Question: What type of tax is indicated in the document, personal property or real estate?
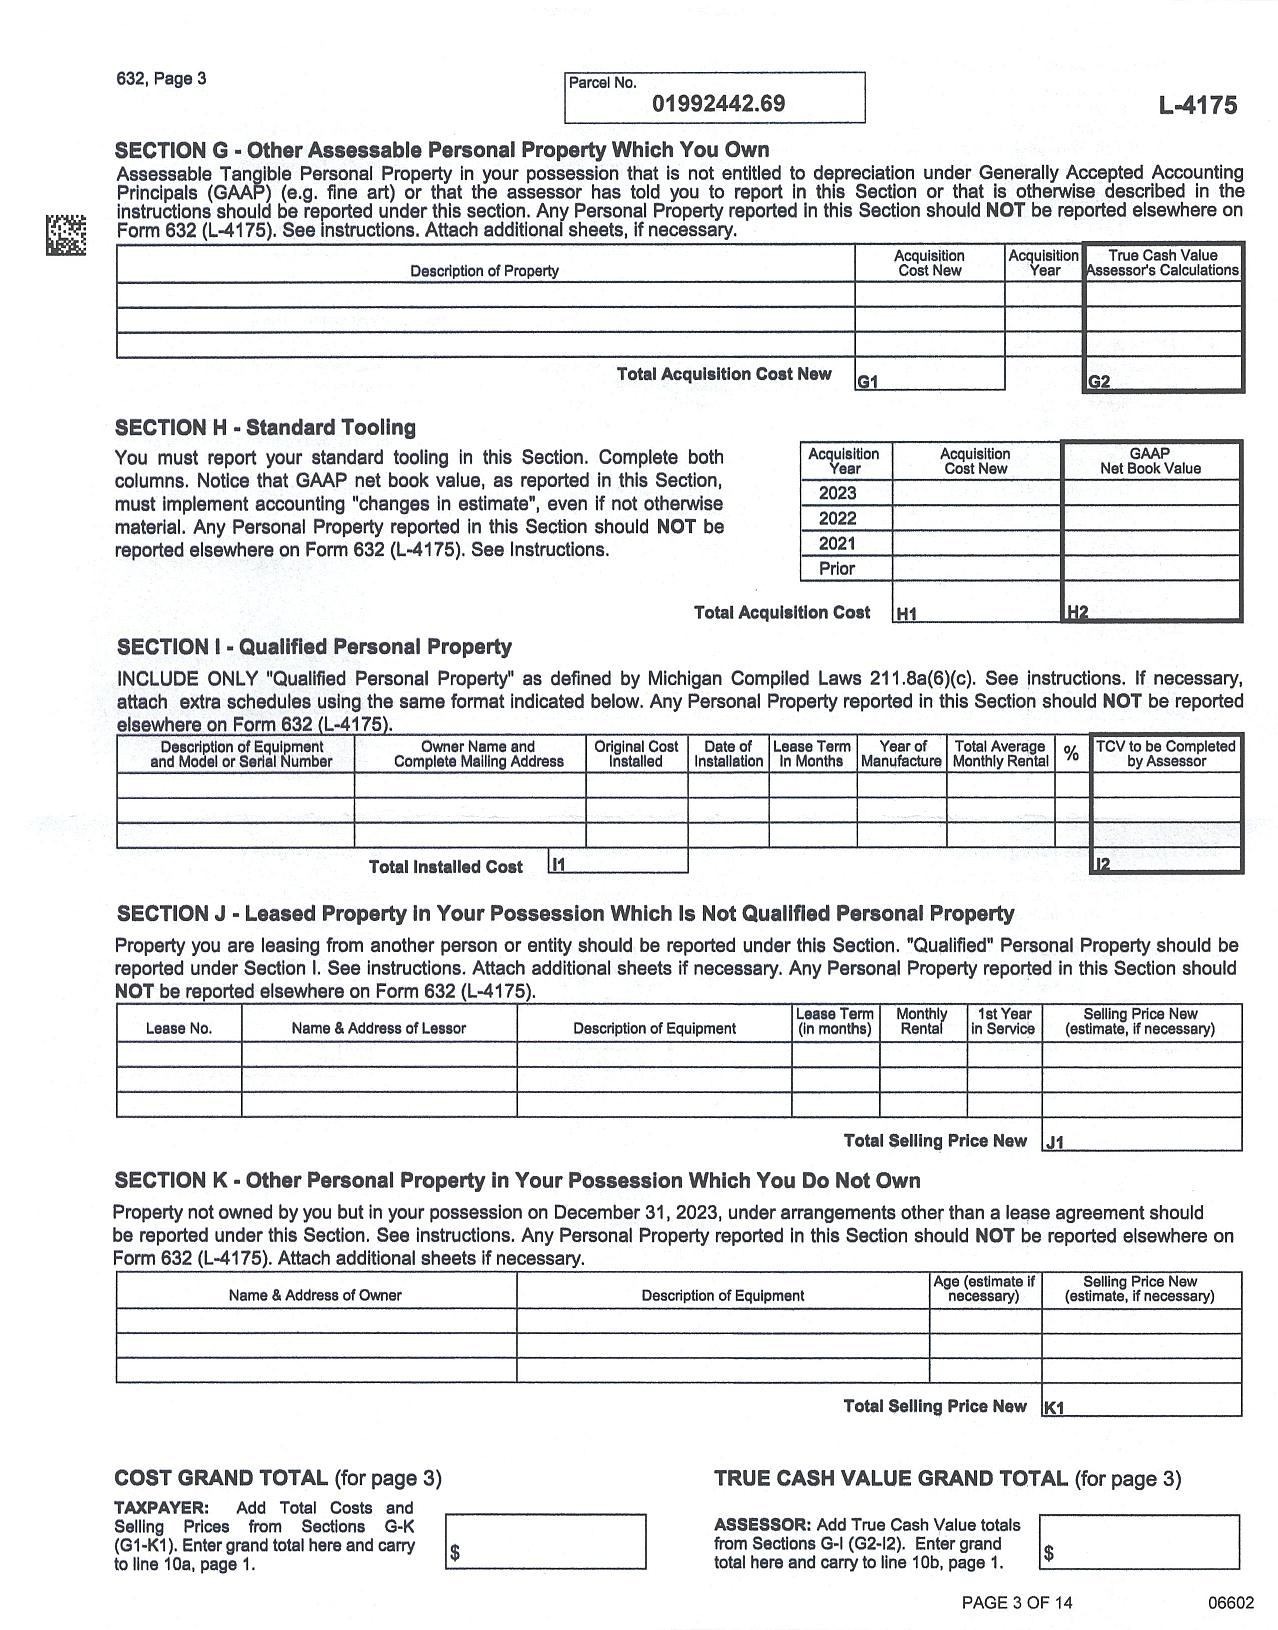
Answer: "Personal Property"